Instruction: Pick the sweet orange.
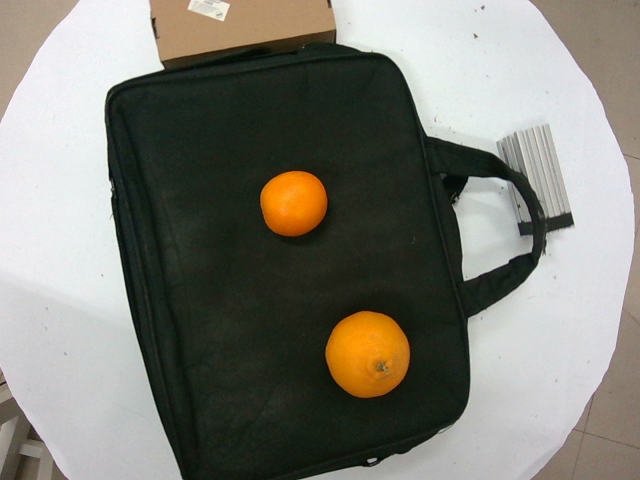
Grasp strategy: vertical